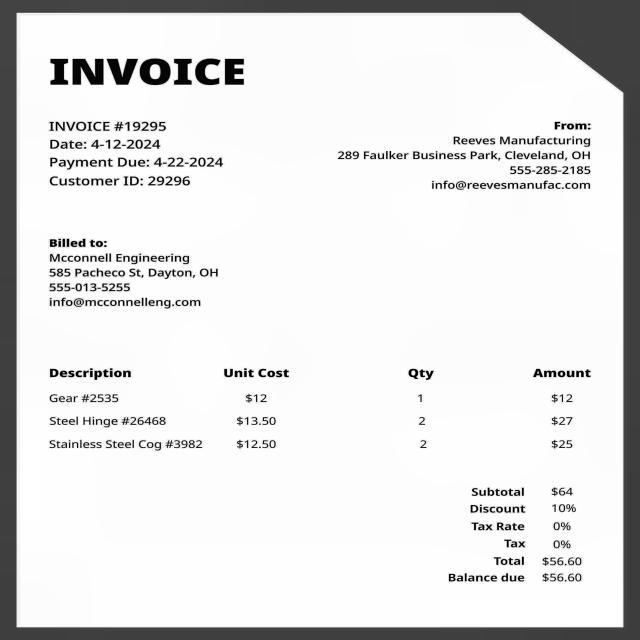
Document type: Invoice